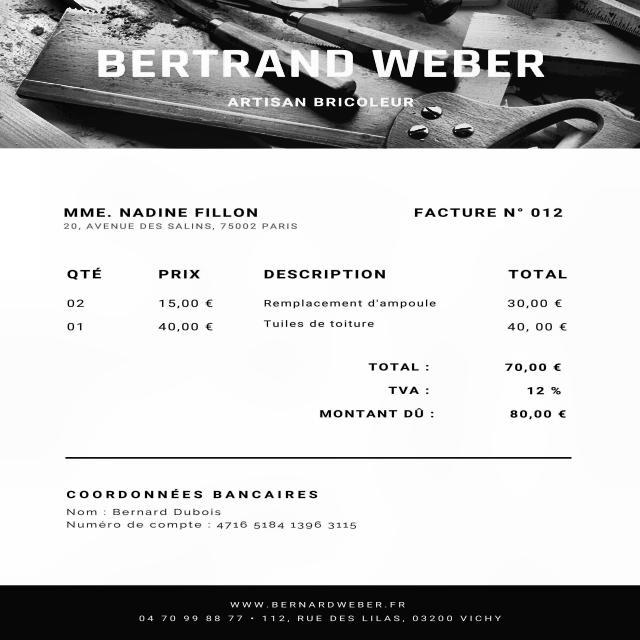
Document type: Invoice